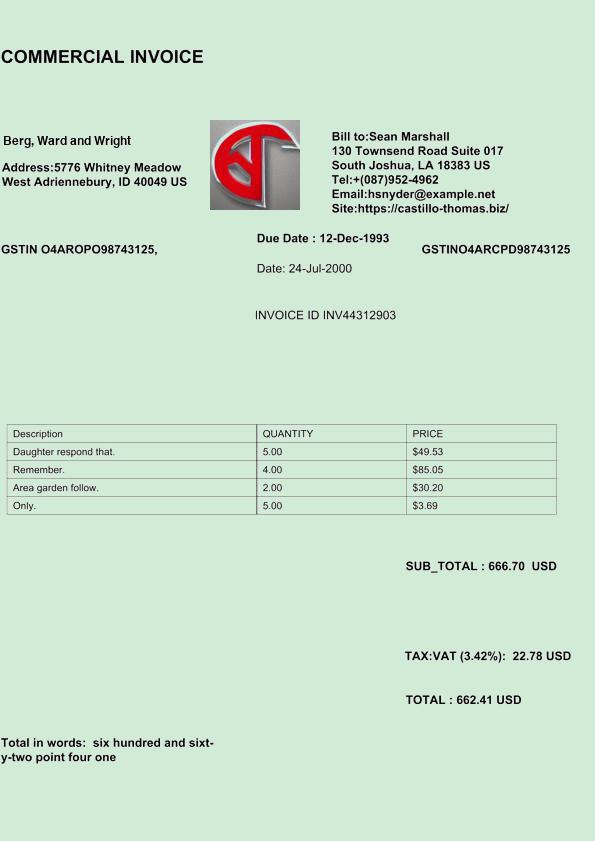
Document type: Invoice